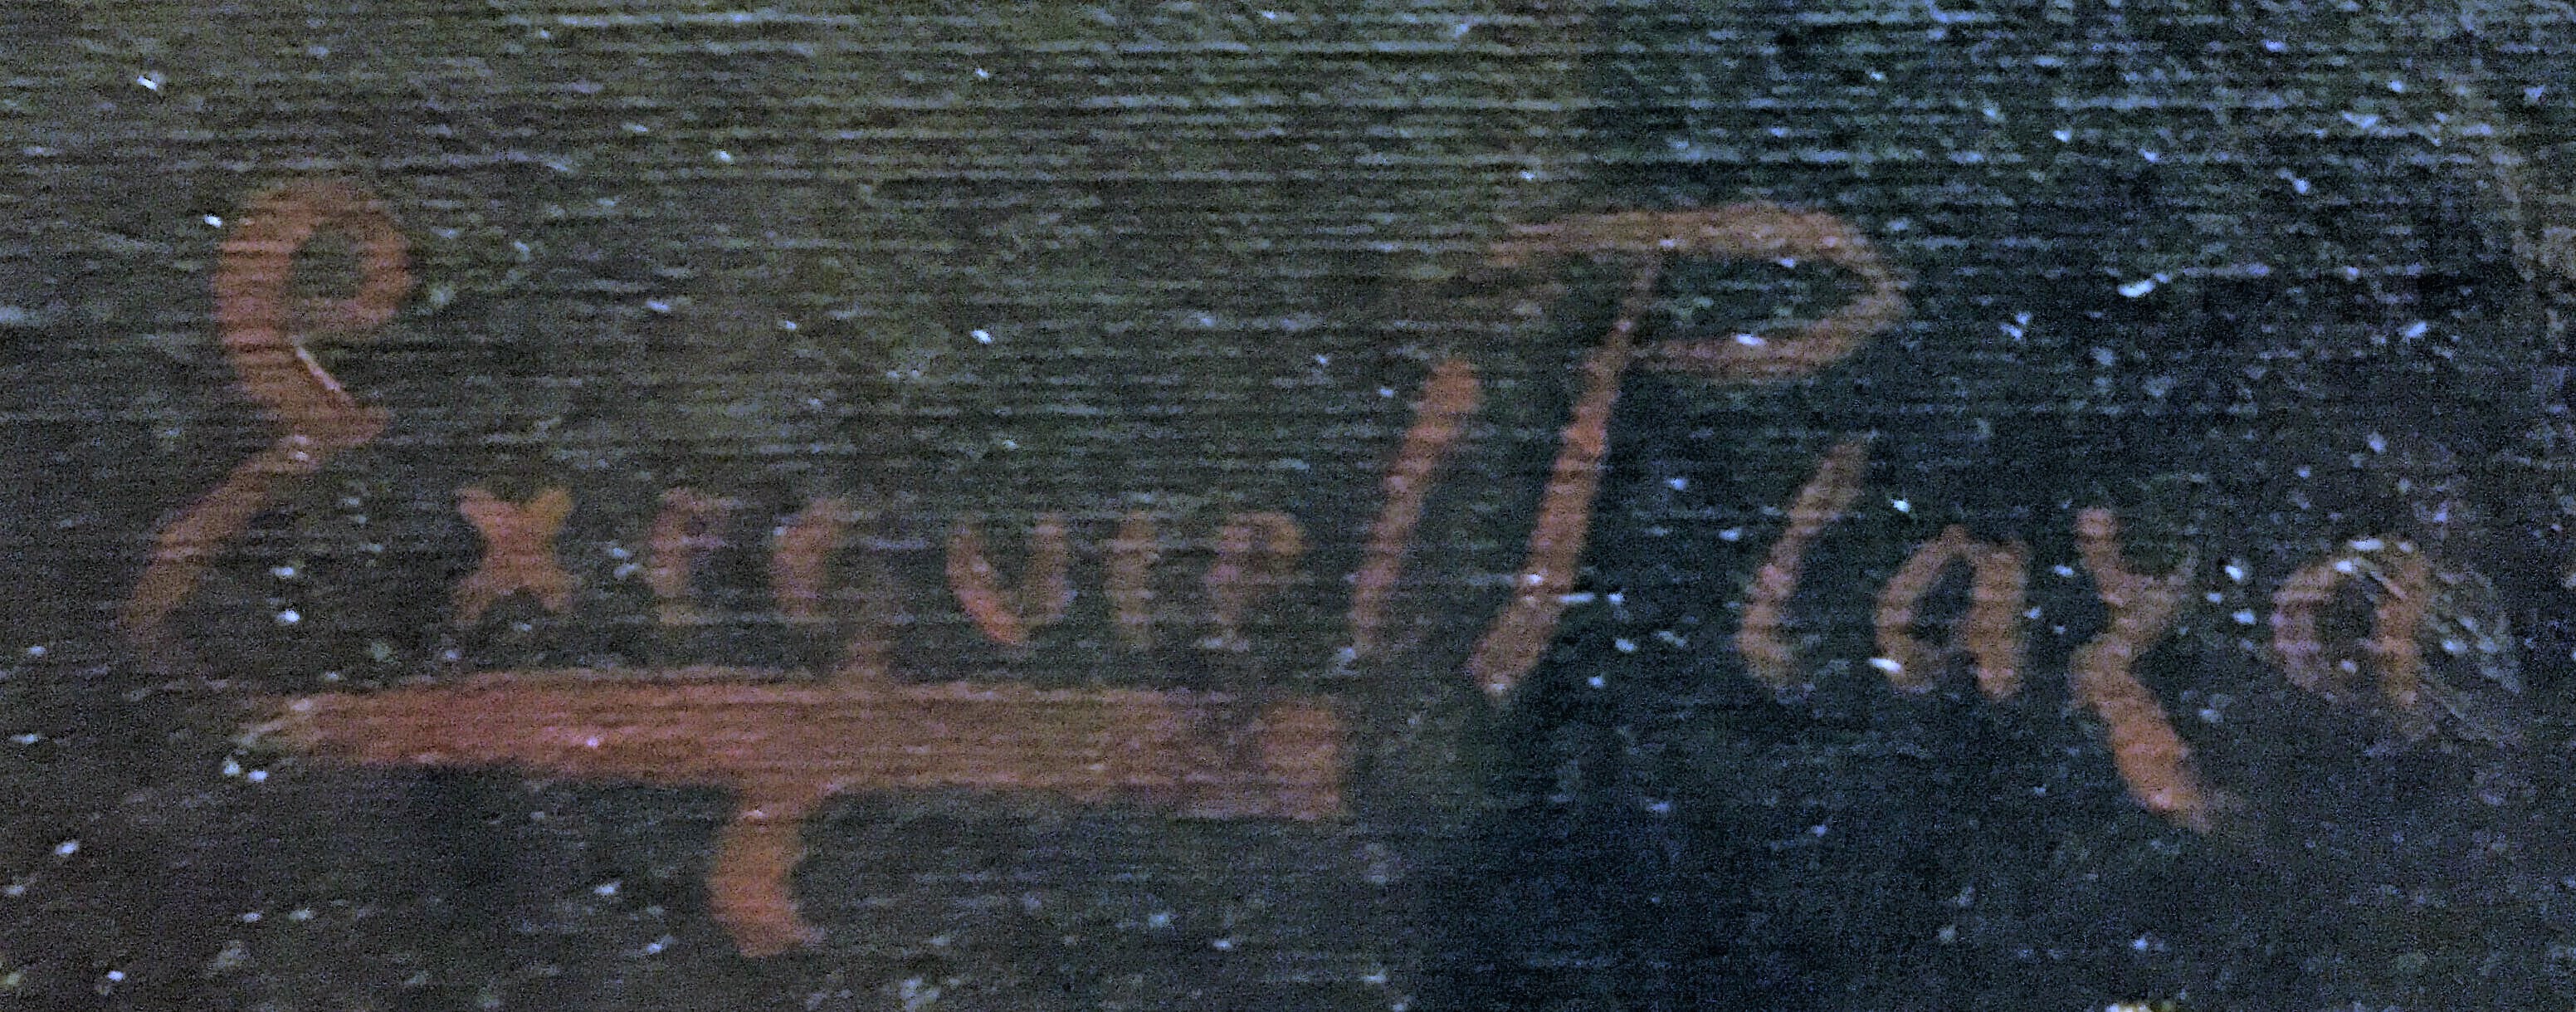
Signature of: ezequiel plaza